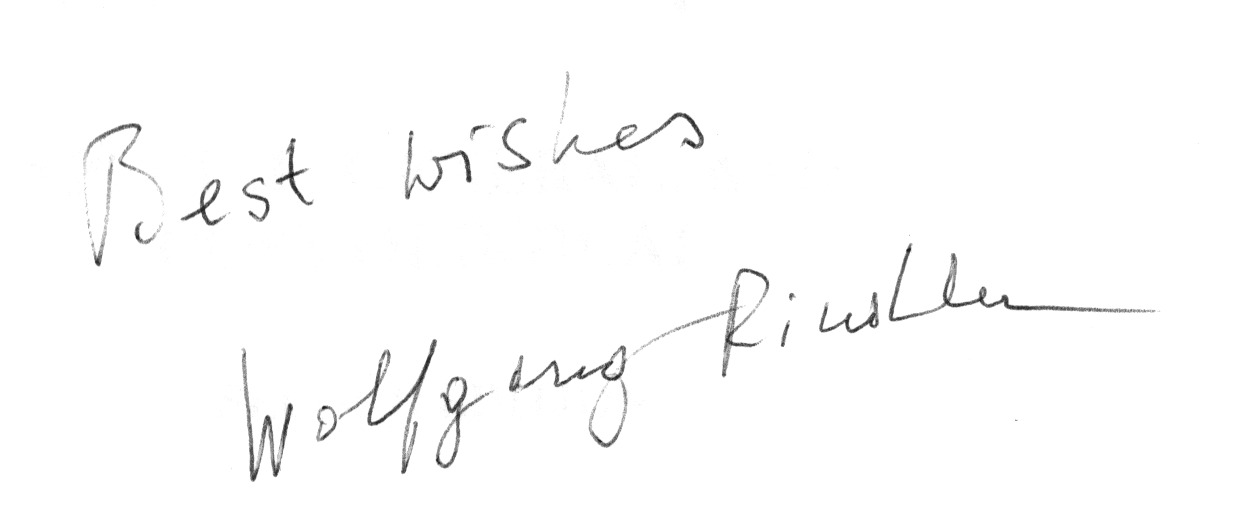
Signature of: wolfgang rindler